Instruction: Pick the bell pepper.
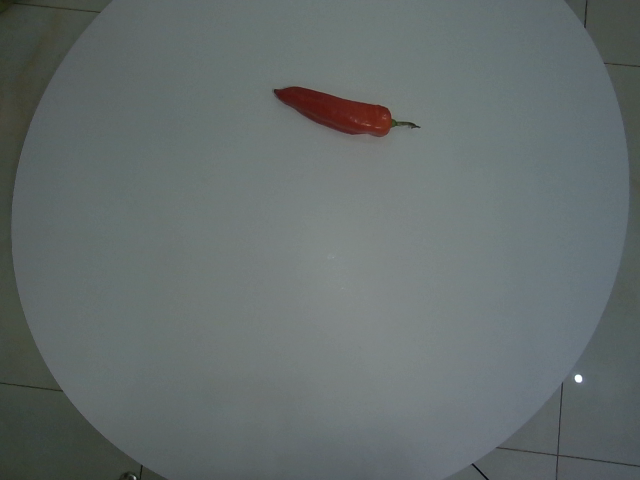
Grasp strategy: vertical